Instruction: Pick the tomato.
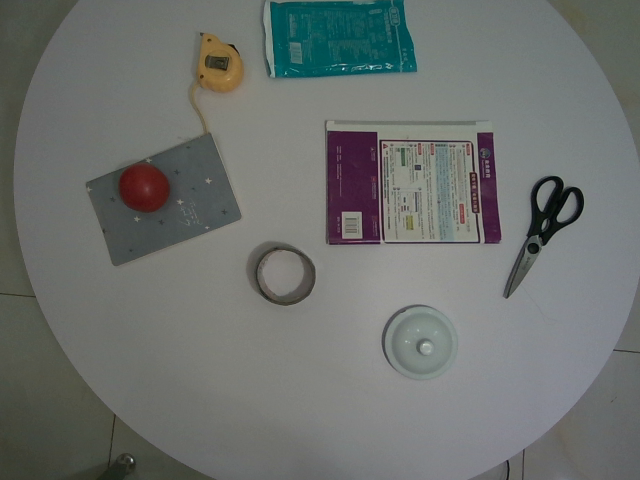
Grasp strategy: vertical